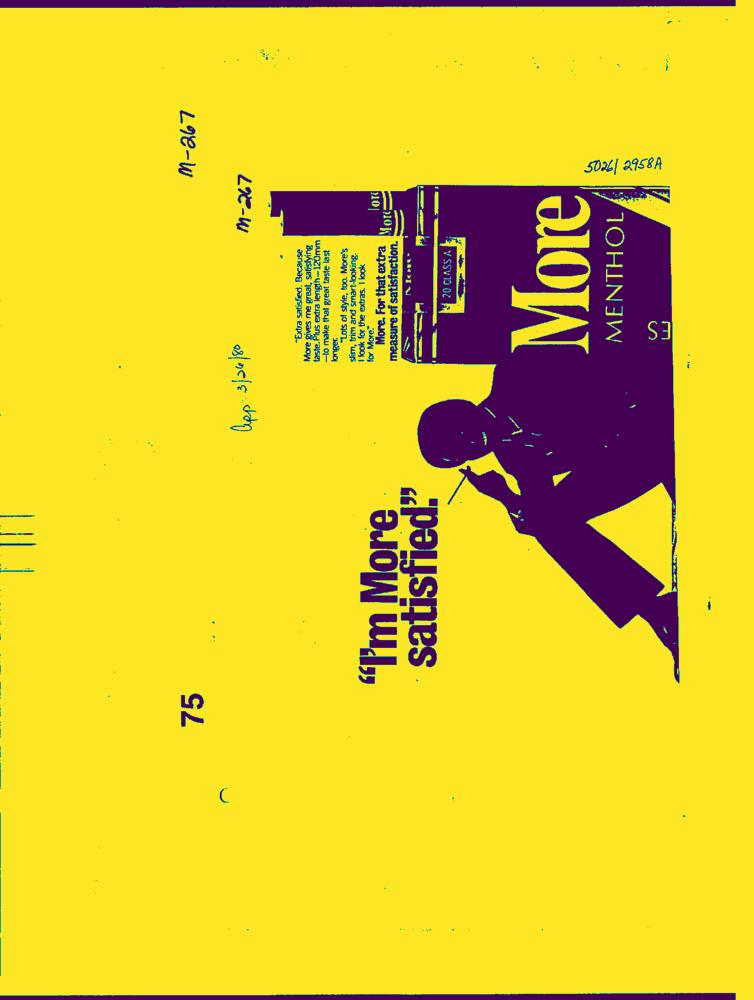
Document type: AD